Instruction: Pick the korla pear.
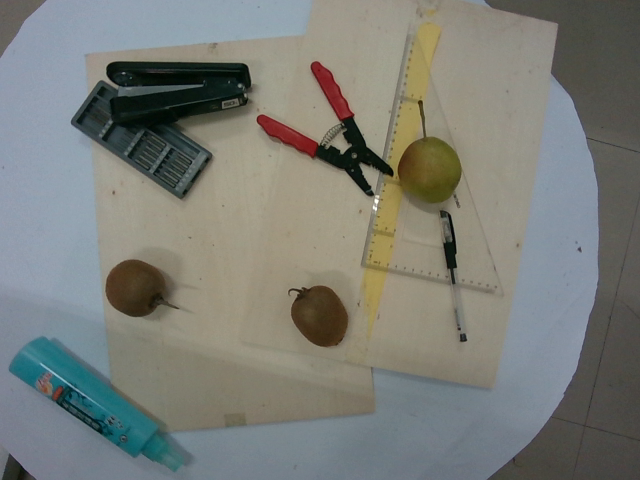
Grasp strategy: vertical